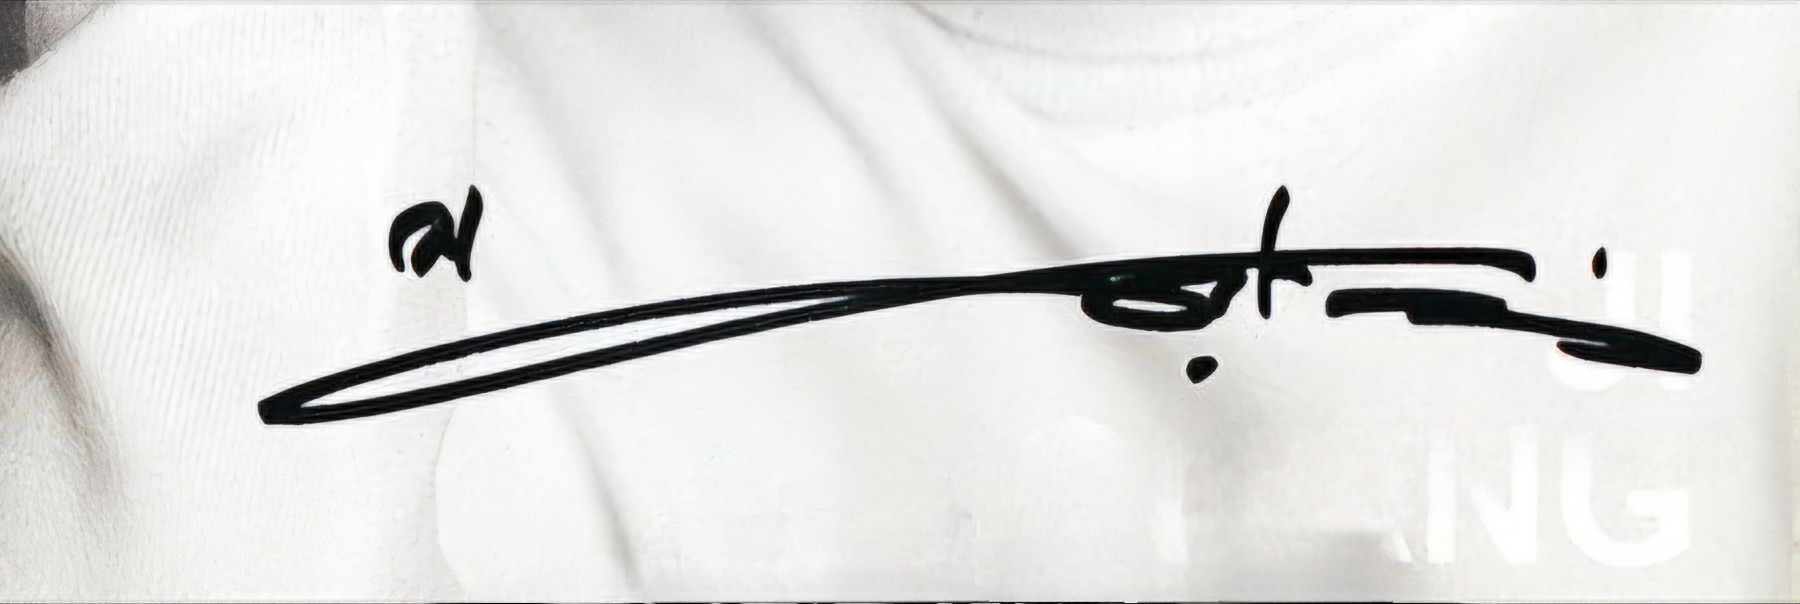
Signature of: ji chang wook